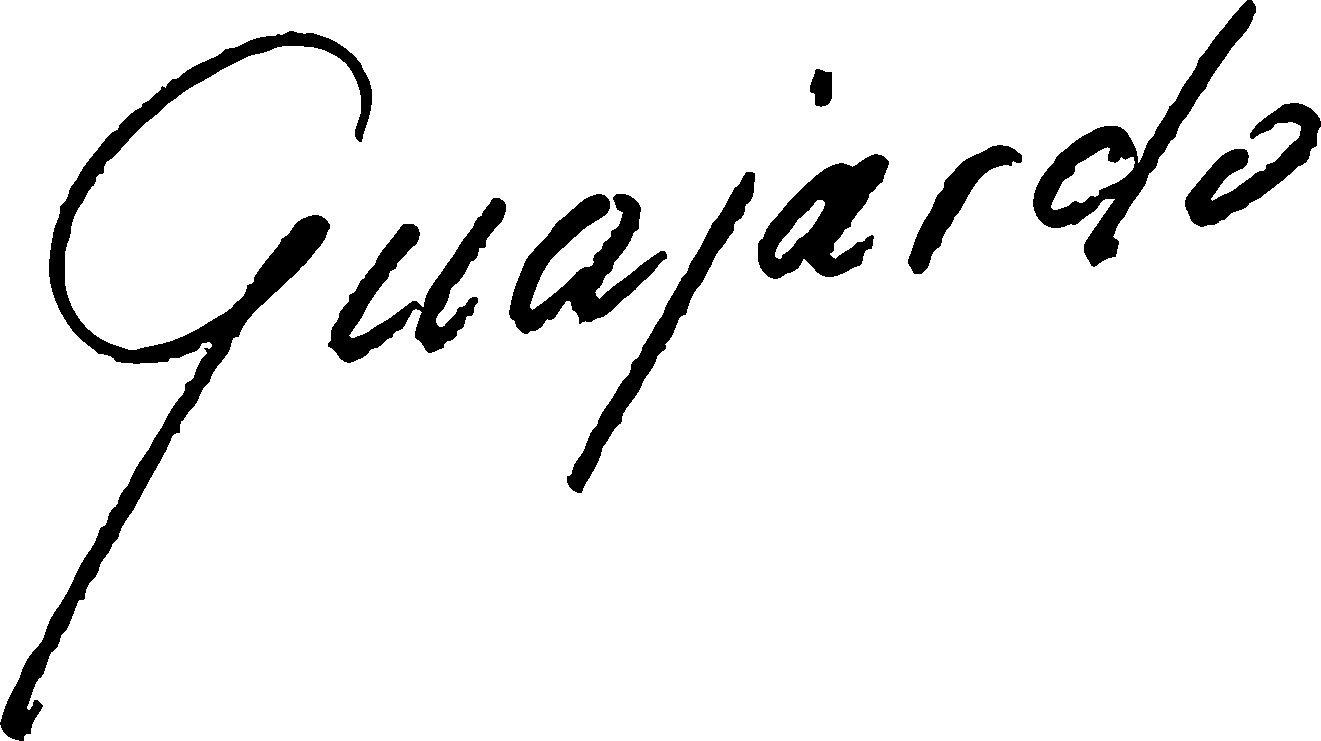
Signature of: pedro guajardo